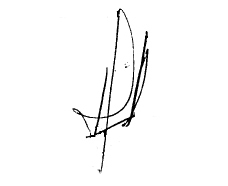
Signature of: francisco domínguez brito